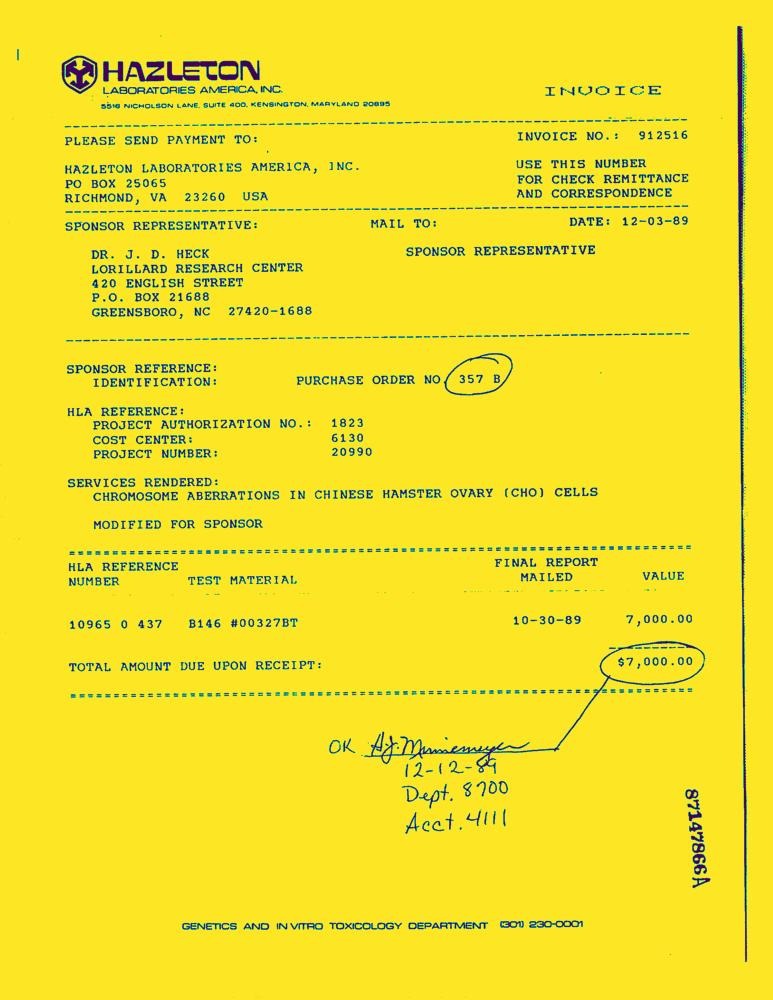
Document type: Invoice-Doc